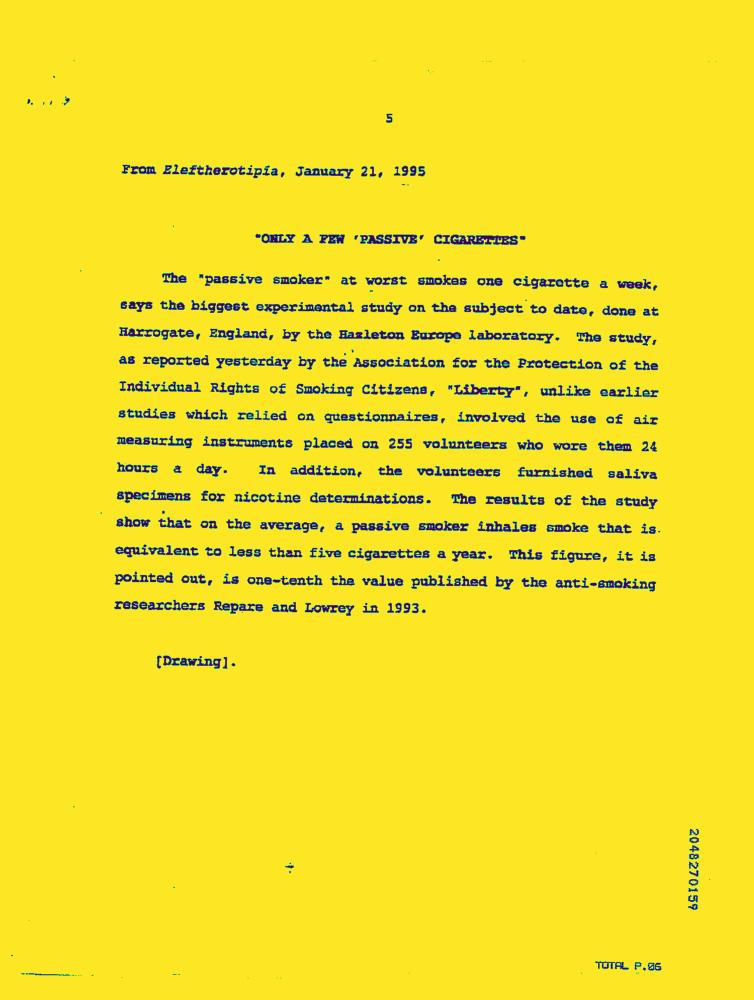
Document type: News-Article